Question: What might the diagnosis be?
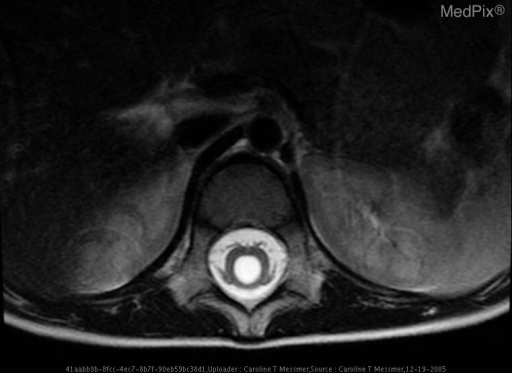
Answer: The possible diagnosis includes Obstructive hydrocephalus resulting from stenosis at the aqueduct of Sylvius.  Although the stenosis may be congenital the images suggest a low grade neoplasm of the tectal plate..